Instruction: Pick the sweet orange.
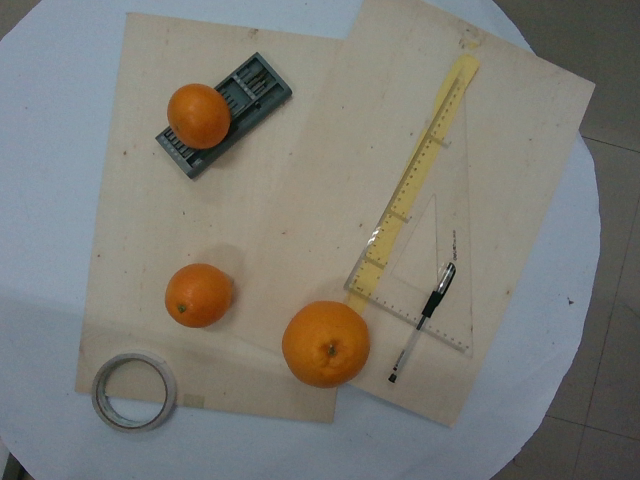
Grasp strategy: vertical